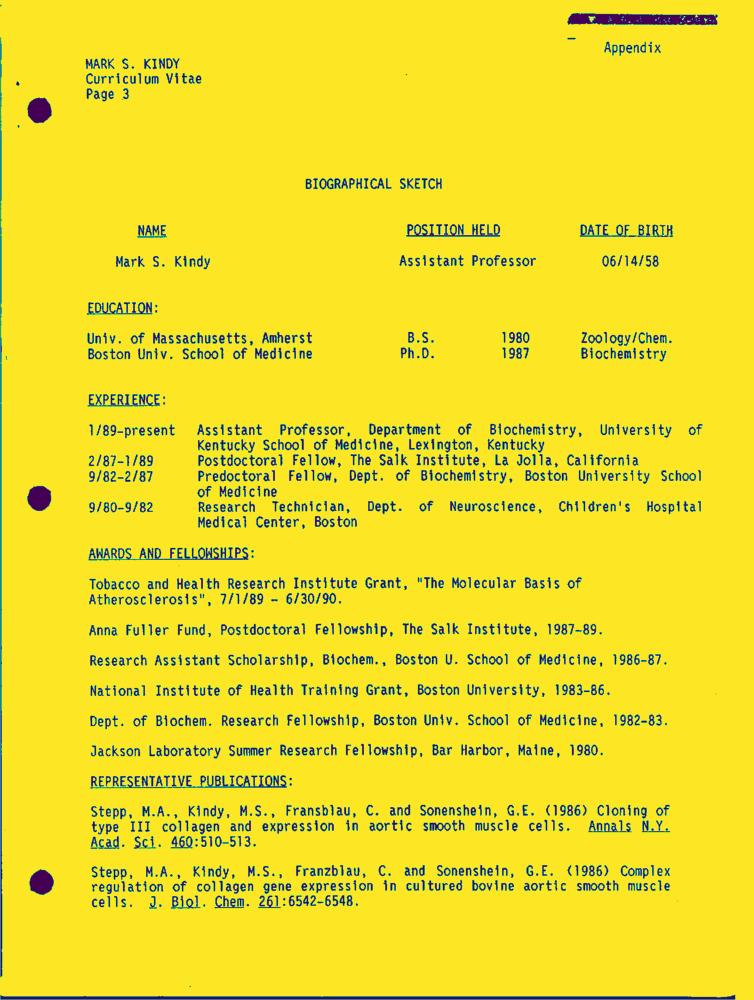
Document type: Resume-Doc